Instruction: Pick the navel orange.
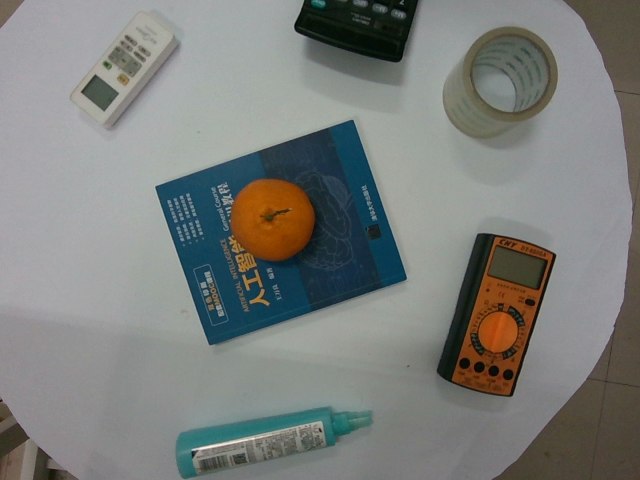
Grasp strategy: vertical